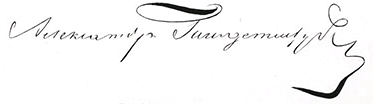
Signature of: alexander von güldenstubbe